Question: What is the main concern?
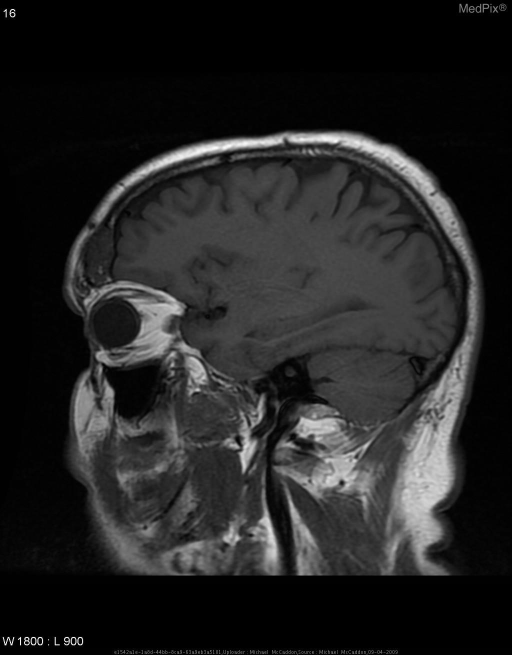
Answer: The findings suggest Skull Series:  There is a small lesion adjacent to the right frontal sinus measuring 2.6 x 1.5 cm in size. This lesion has a partially sclerotic margin and no other significant osseous abnormality is seen.

CT:  There is an expansile intra-osseous lesion, measuring approximately 3.1 x 1.3 cm, in the right frontal bone, with a thin sclerotic rim with preservation of the trabeculae. There is an apparent disruption in the cortex anteriorly, which is well corticated and likely represents an enlarged
feeding vessel. There is no periosteal reaction.

MRI: Expansile lesion of the frontal bone.  Low in signal on T1, high signal on T2, and avid enhancement post contrast.  Foci of high signal on T1 are noted, most likely representing fat.. Expansile intra-osseous lesion.  Punctate foci of T1 shortening are noted, most likely representing fat.. The patient might have a history of 53 y/o man with history of basal cell carcinoma presents with painful lump on right forehead.  Pt had similar lesion 9 years ago that was operated on by plastic surgery, no records available.  Lesion has been very slow growing over past year, becoming more painful on deep palpation recently..